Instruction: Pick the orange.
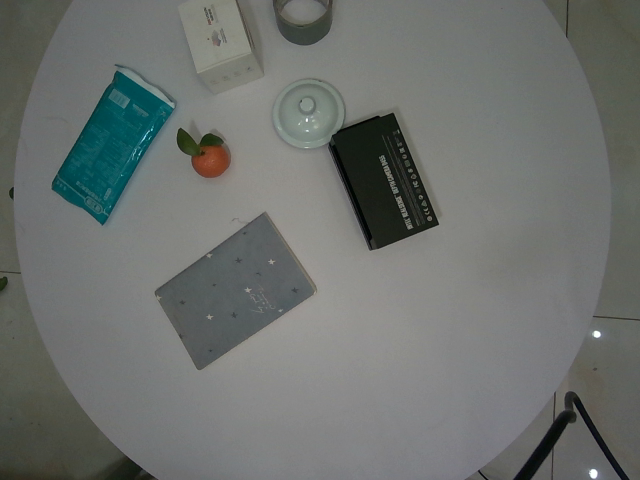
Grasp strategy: vertical